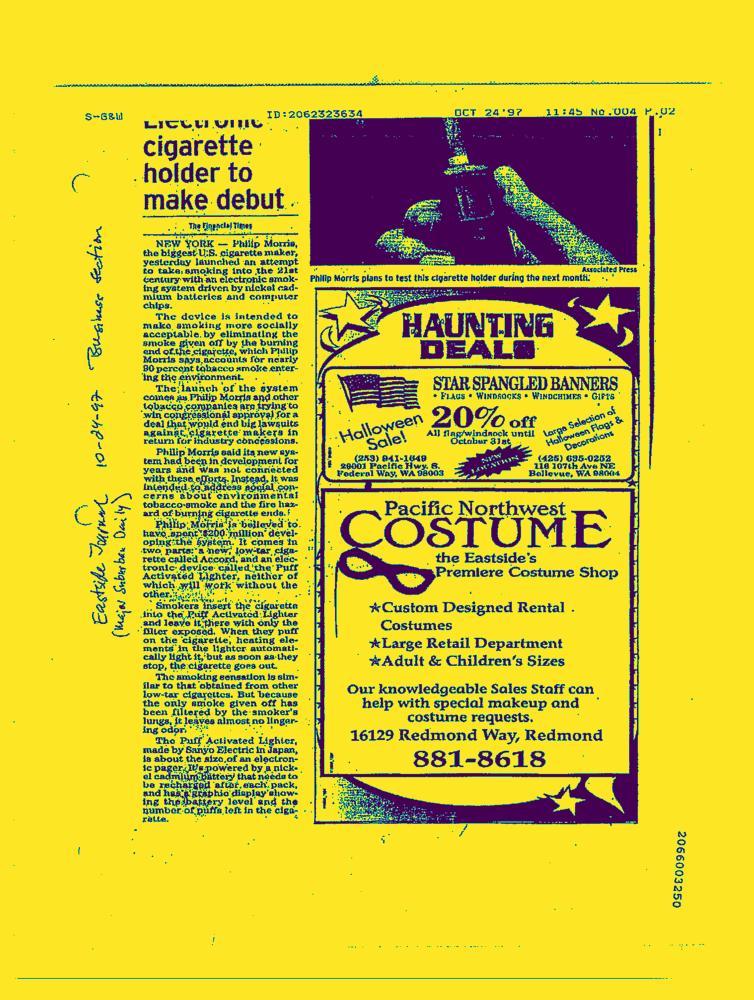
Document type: News-Article